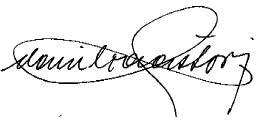
Signature of: danilo astori